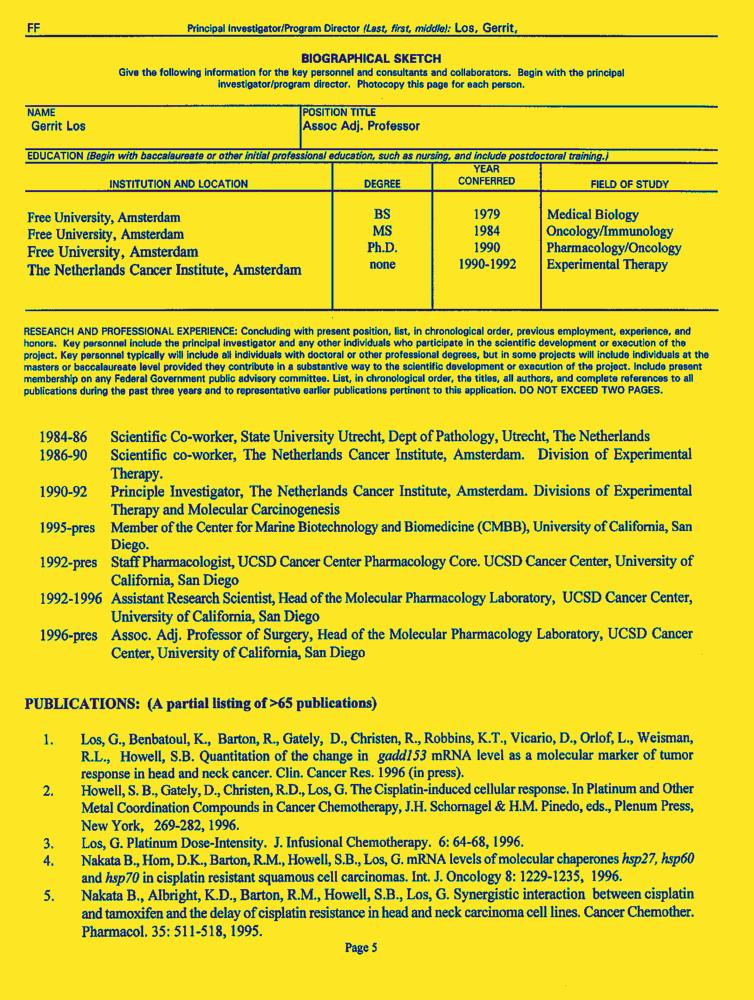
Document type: Resume-Doc